Question: What jurisdiction, city, or county is the document associated with?
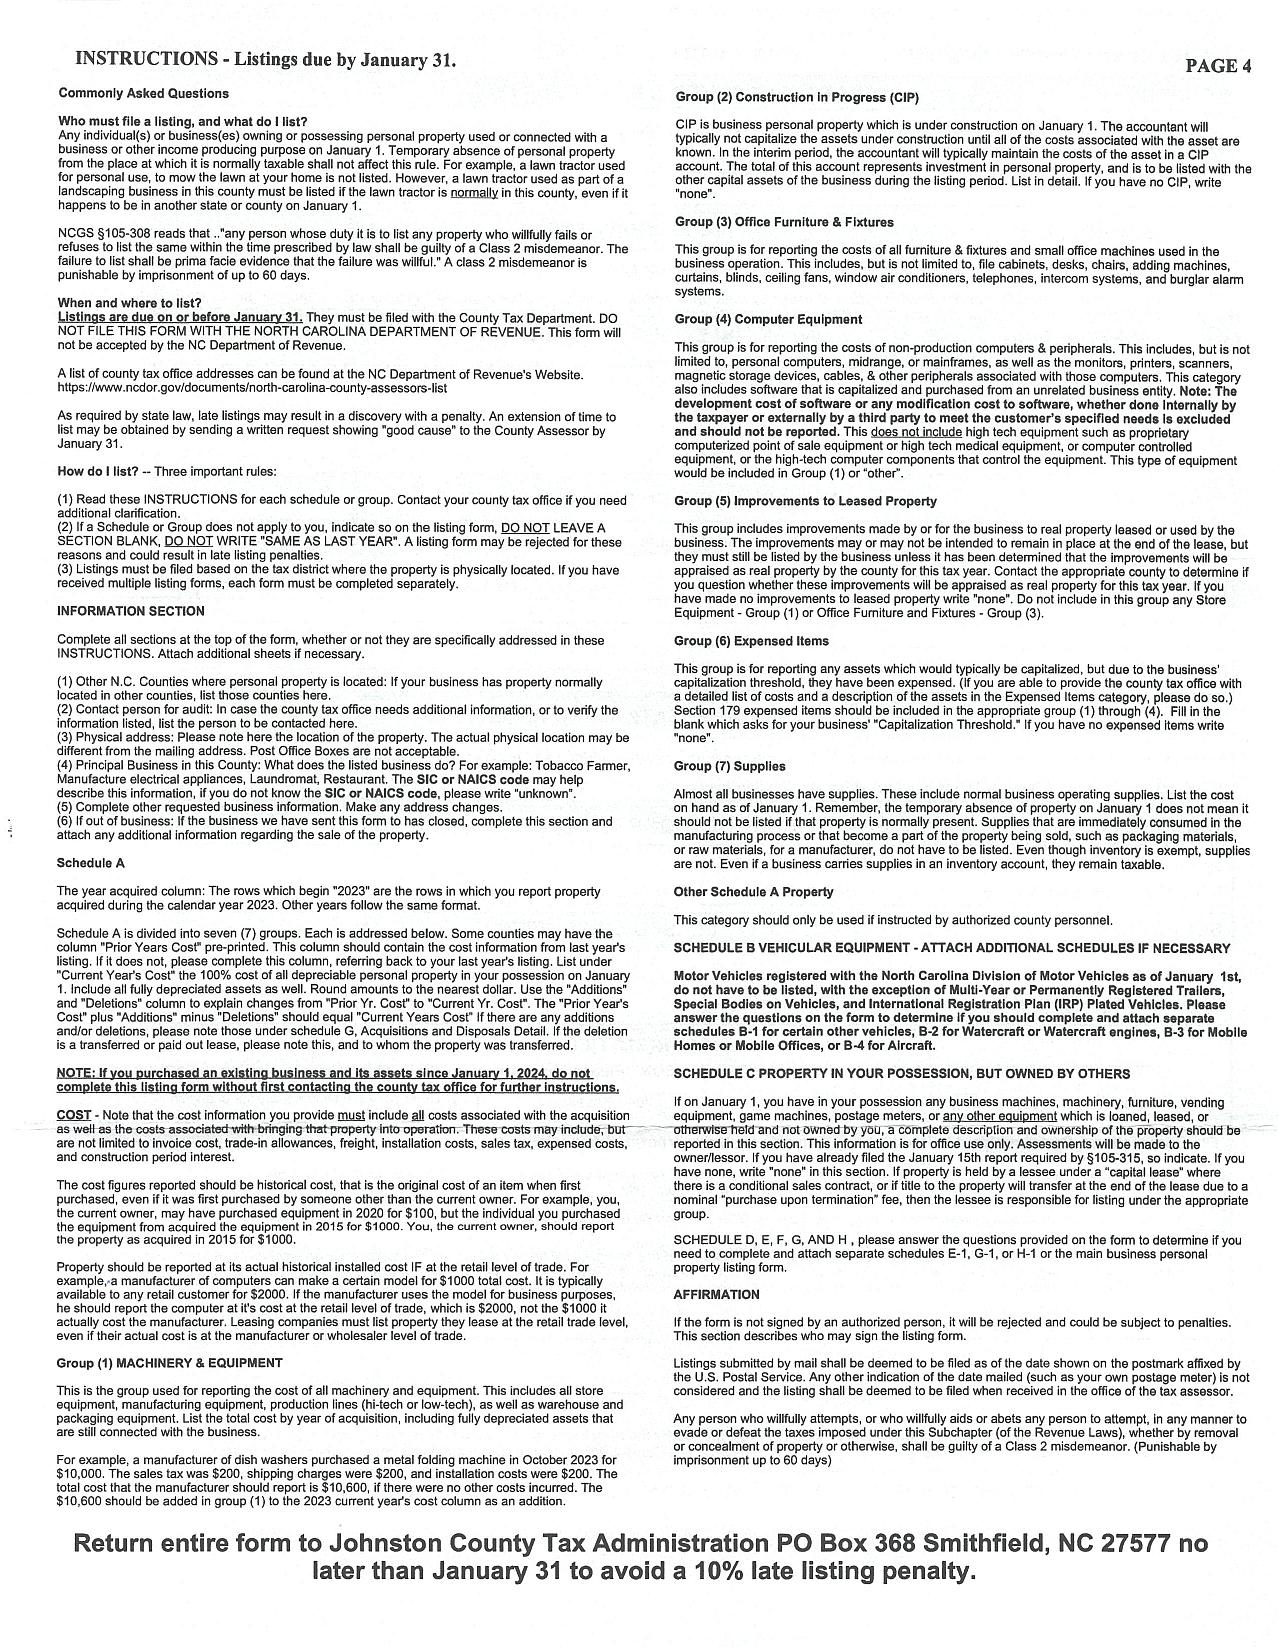
Answer: "Johnston County"